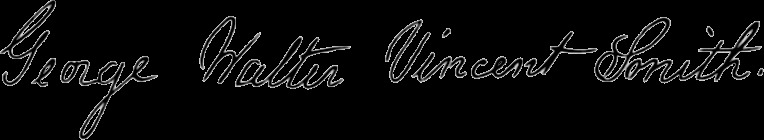
Signature of: george walter vincent smith